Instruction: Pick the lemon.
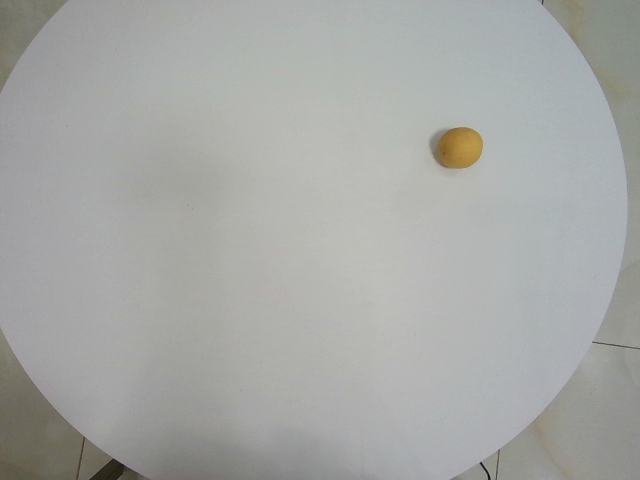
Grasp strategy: vertical